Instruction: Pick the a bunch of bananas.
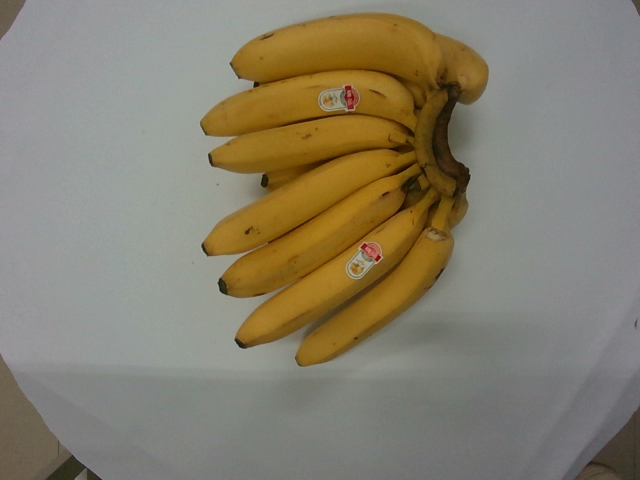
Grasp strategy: vertical